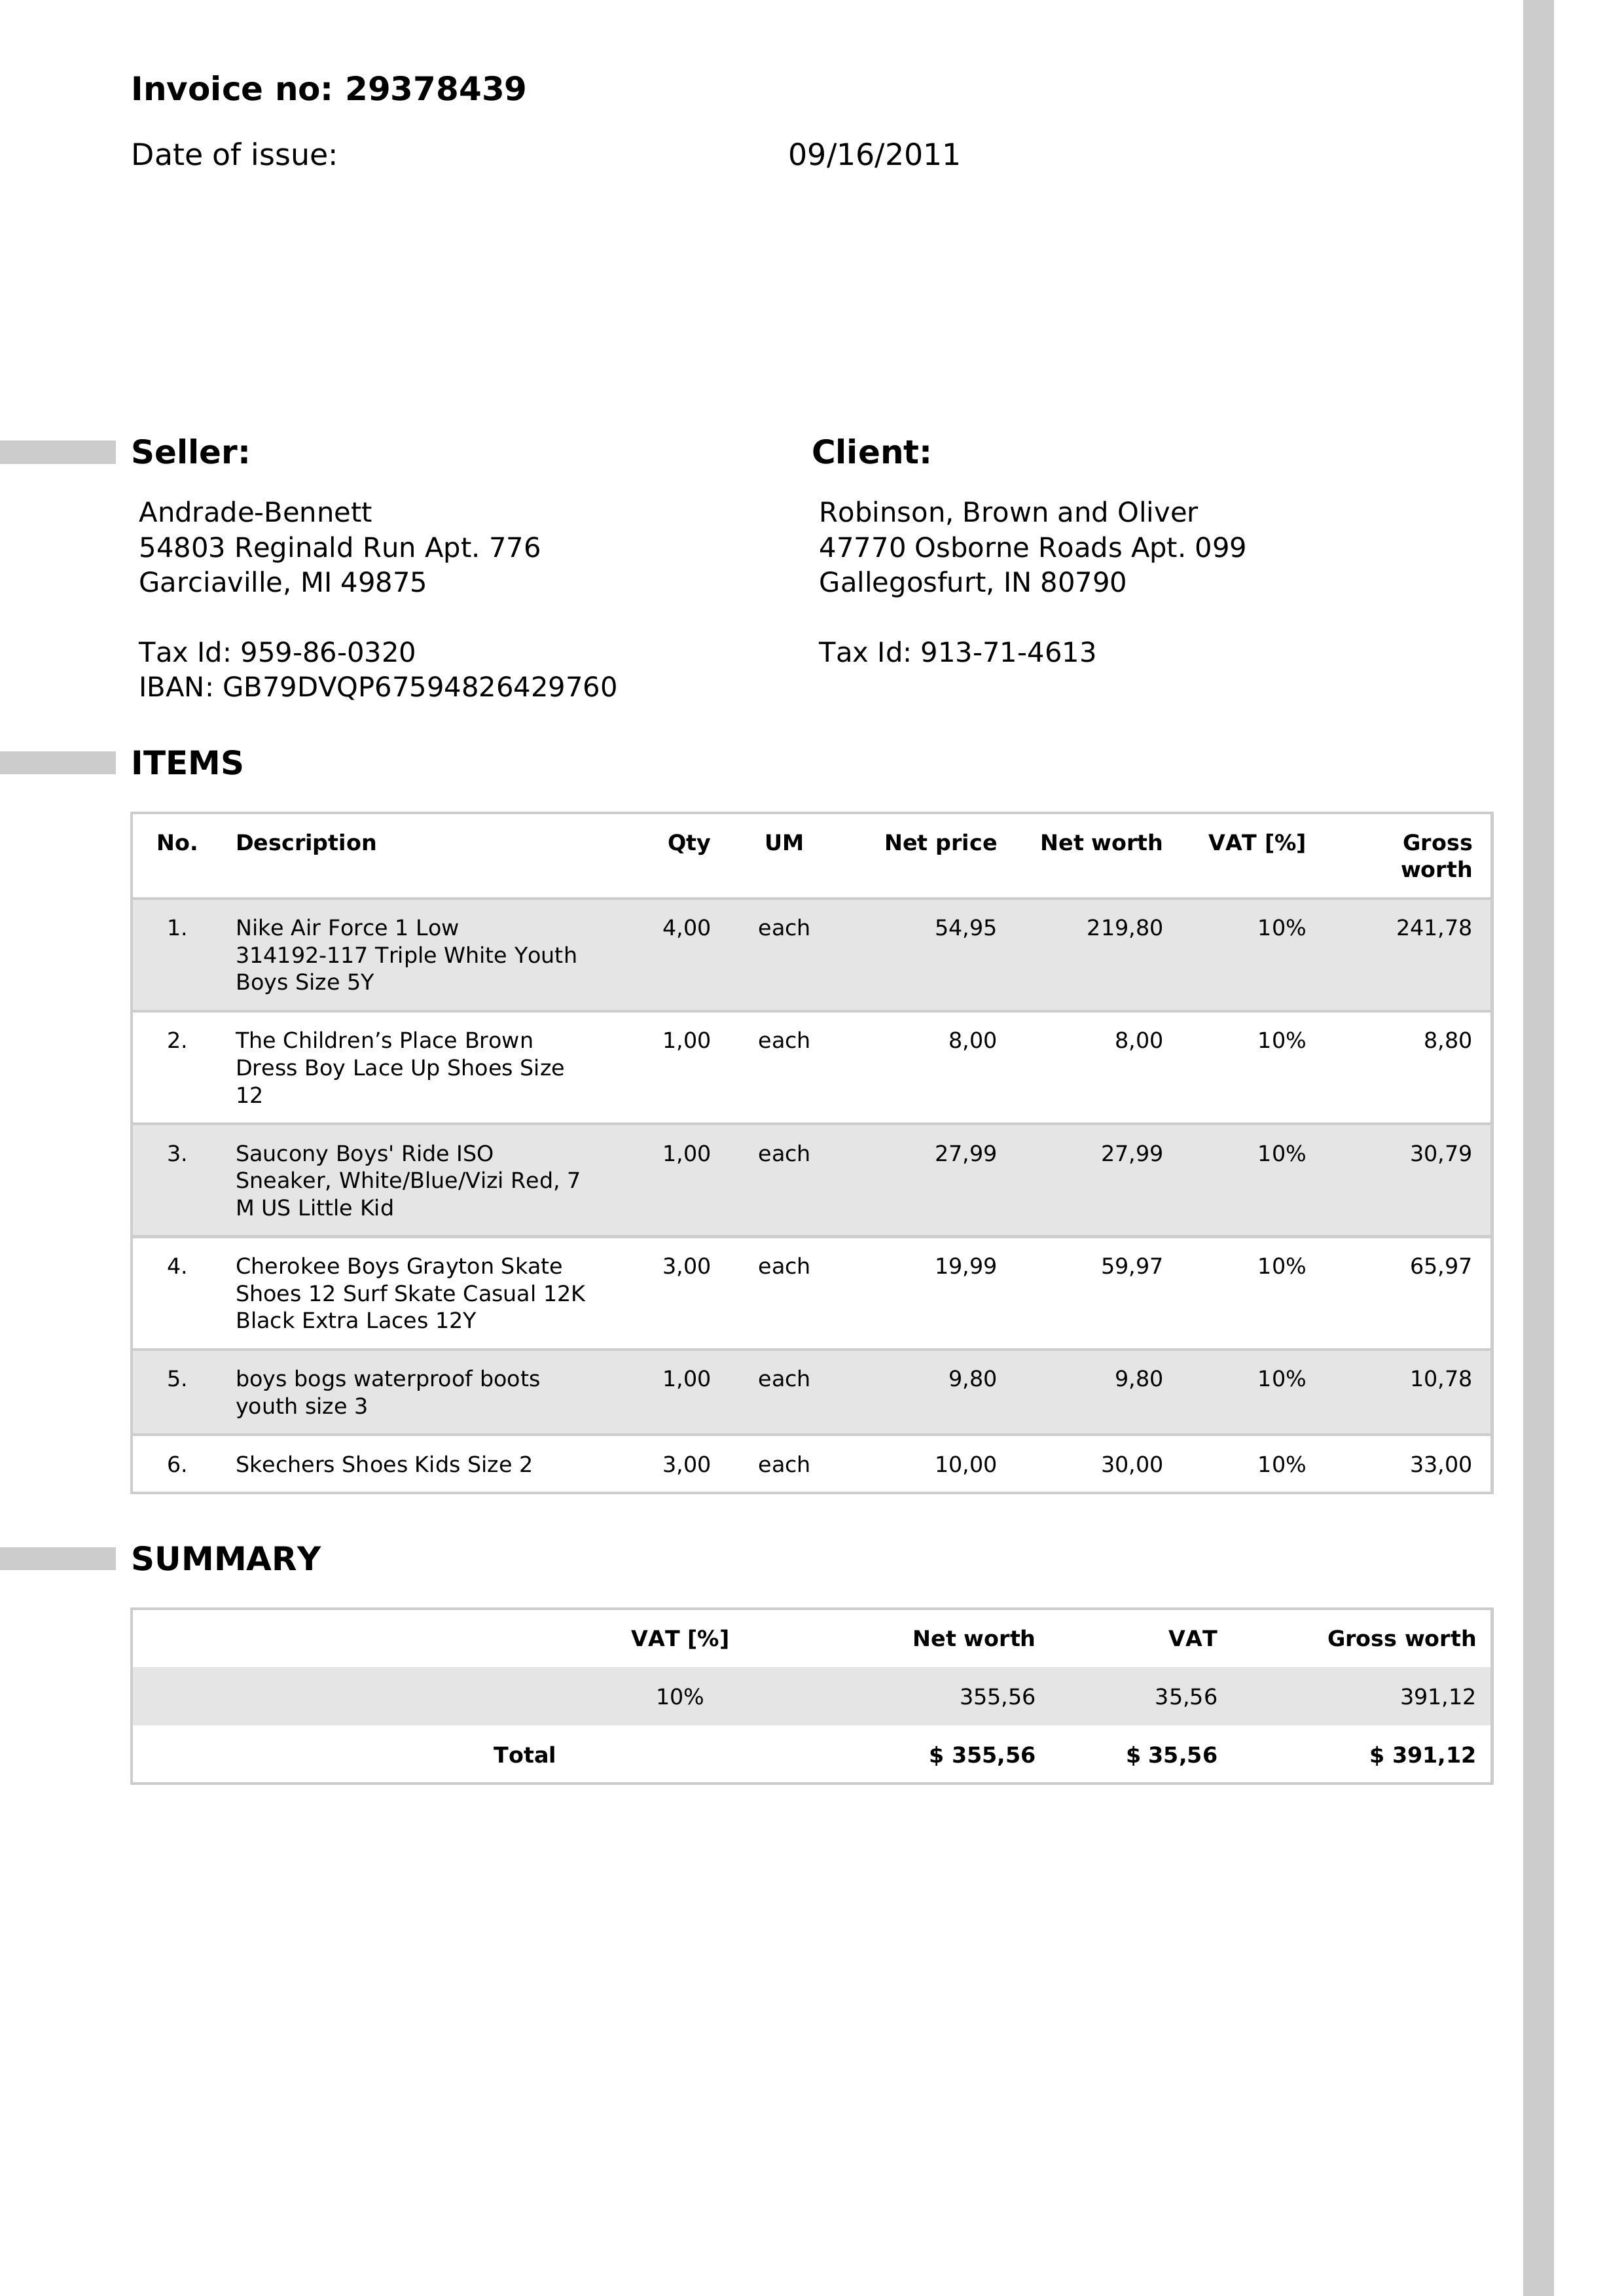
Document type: Invoice